Question: What was observed in the imaging?
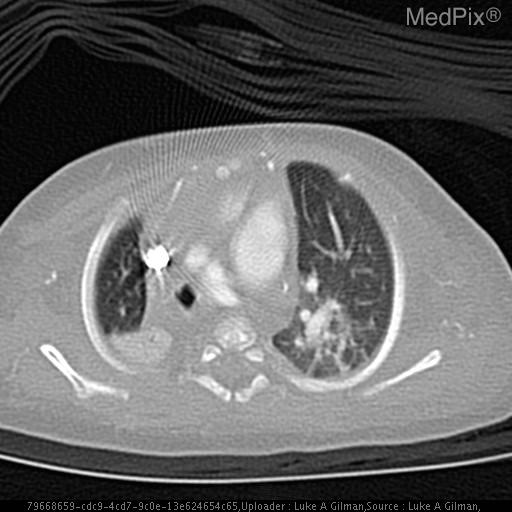
Answer: The imaging shows CXR DOL 0: Endotracheal tube with distal tip over the top of the carina.  Enteric tube with the distal tip lying over the clavicular heads in the setting of known esophageal atresia.

CT CHEST W/ & W/O CONTRAST DOL 56:
1. R-SIDED AORTA W/ RMSB INTERPOSED BETWEEN THE DESCENDING AORTA AND R PULM ARTERY RESULTING IN CONSOLIDATION AND ATELECTASIS IN R LUNG BASE.
2. DISTAL TRACHEAL ATRESIA AND BRONCHIAL ATRESIA.
3. ESOPHAGEAL ATRESIA W/ BLIND ENDING POUCH ENDING JUST ABOVE THE AORTIC ARCH.
4. LIVER IS ENLARGED W/ LIKELY 2CM ABSCESS IN R HEPATIC LOBE. SPLEEN ENLARGED MEASURING 7.4 CM CRANIOCAUDALLY.
5. MIDLINE FUSION OF INFERIOR POLES SUGGESTIVE OF HORSESHOE KIDNEY. 1. The distal trachea is atretic, as well as the bilateral mainstem bronchi.
2. The RMSB is interposed between the R pulmonary artery and descending aorta..